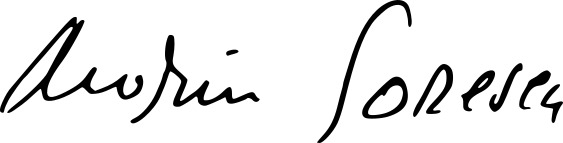
Signature of: marin sorescu